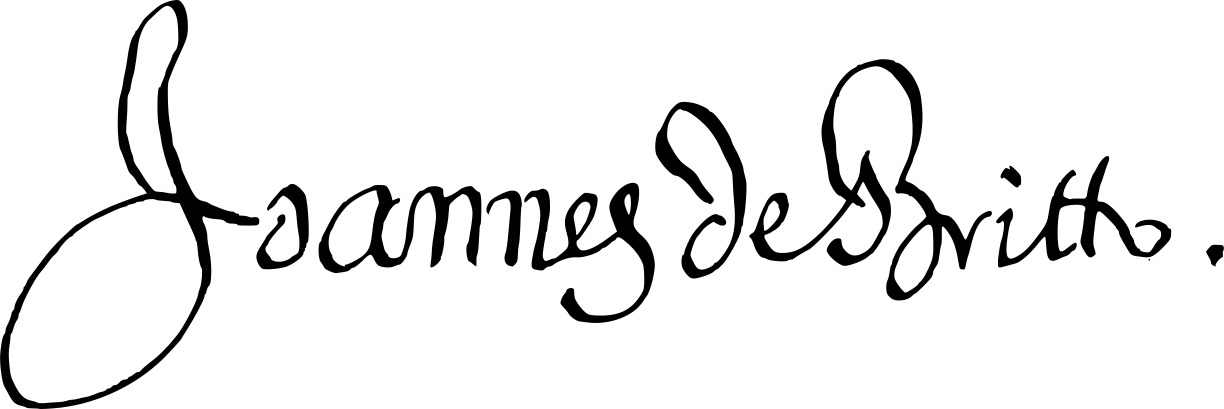
Signature of: john de brito